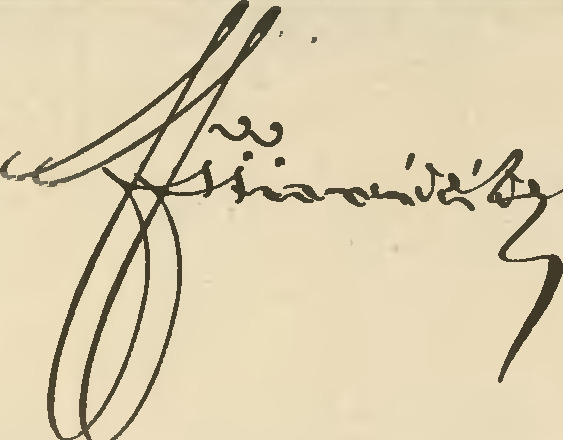
Signature of: františek šimáček